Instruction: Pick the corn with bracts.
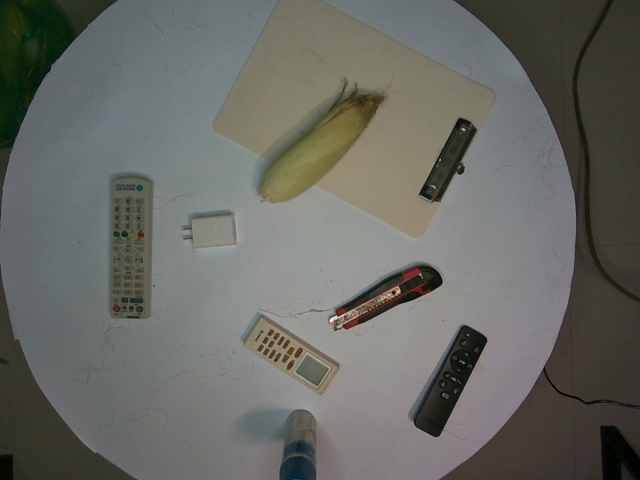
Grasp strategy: vertical